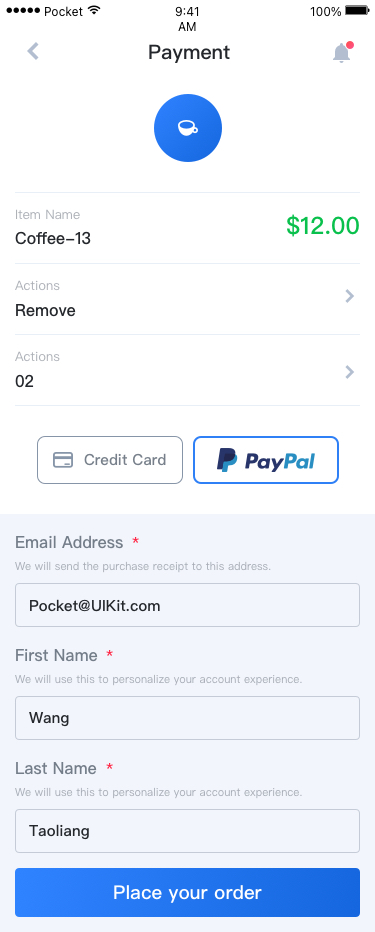
Text in this UI design:
Payment
Coffee-13
$12.00
Remove
02
Item Name
Actions
Actions
Credit Card
Email Address
*
We will send the purchase receipt to this address.
Pocket@UIKit.com
First Name
*
We will use this to personalize your account experience.
Wang
Last Name
*
We will use this to personalize your account experience.
Taoliang
Place your order